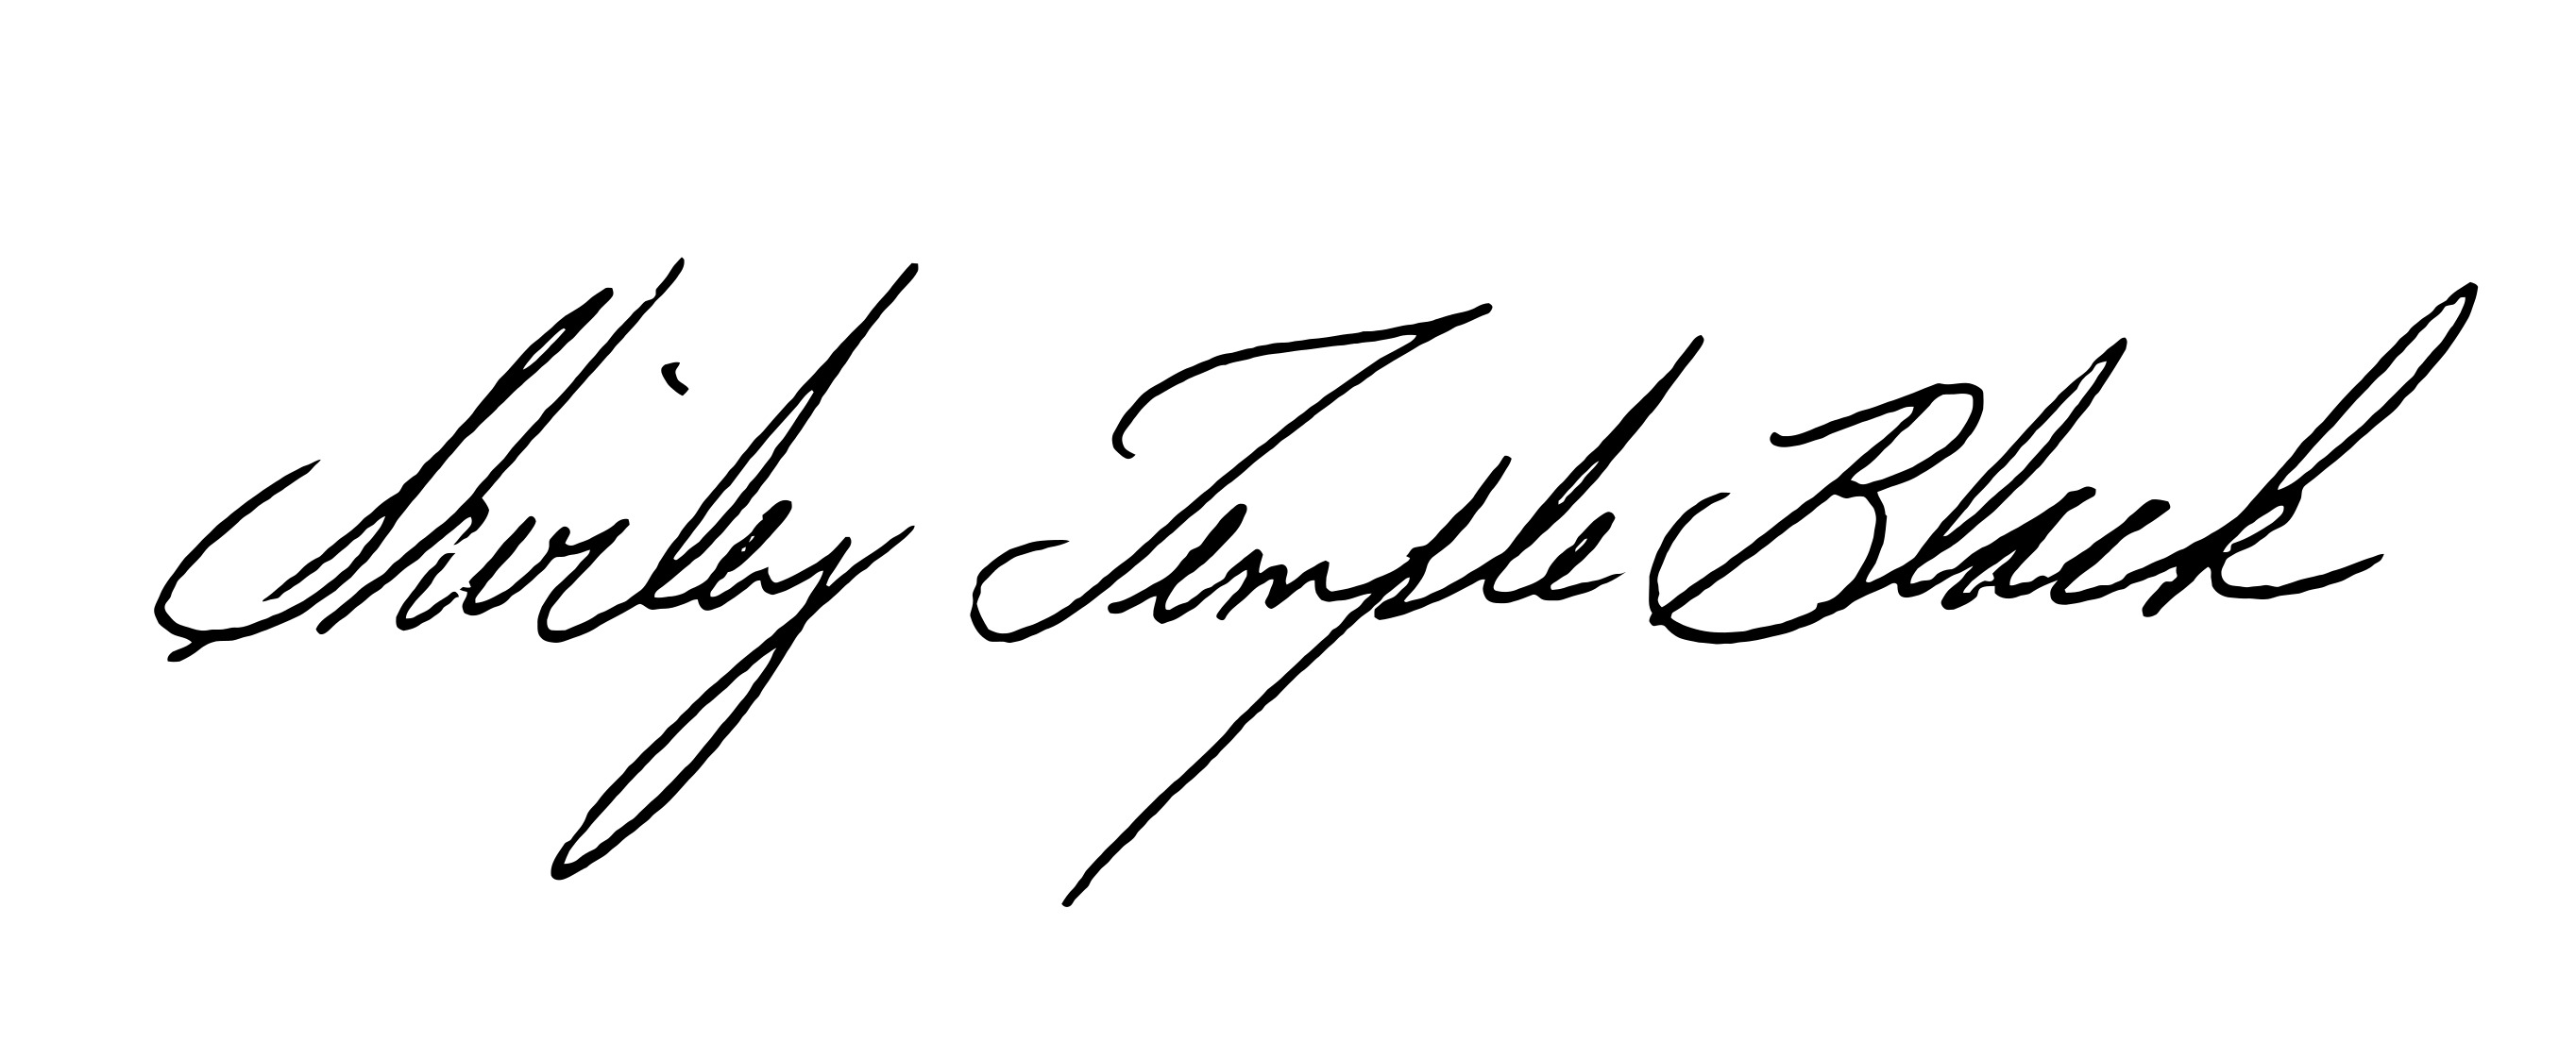
Signature of: shirley temple